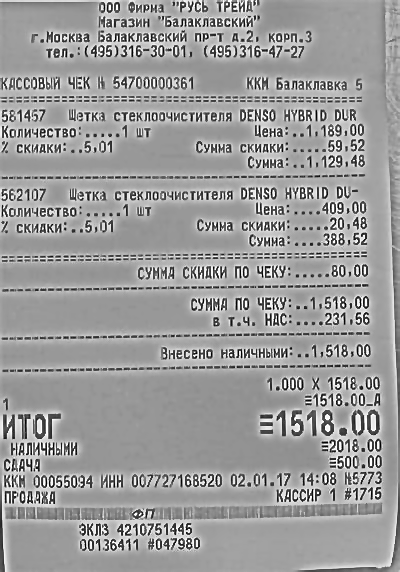
Продавец: ООО Фирма "РУСЬ ТРЕЙД"
ИНН: 007727168520
Дата: 02.01.17
Товары: Щетка стеклоочистителя DENS0 HYBRID DUR; Щетка стеклоочистителя DENS0 HYBRID DU
Количество: 1.000; 1.000
Цена: 1189.00; 409.00
Сумма: 1129.48; 388.52
Итого: 1518.00